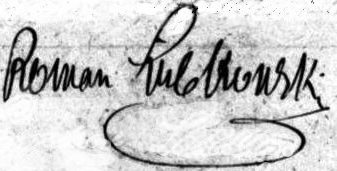
Signature of: q16597120